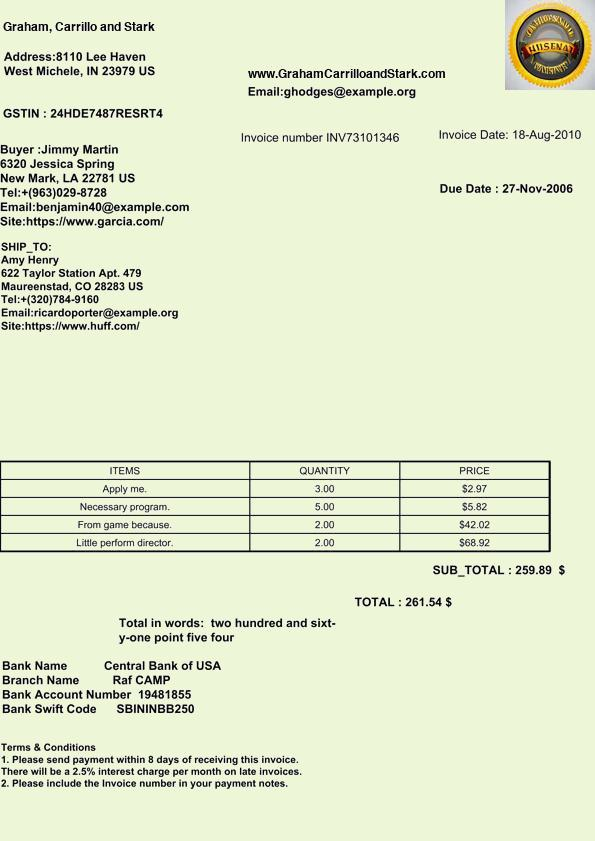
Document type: Invoice